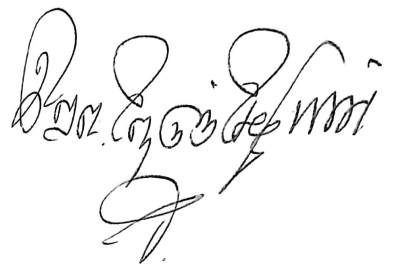
Signature of: v r nedunchezhiyan